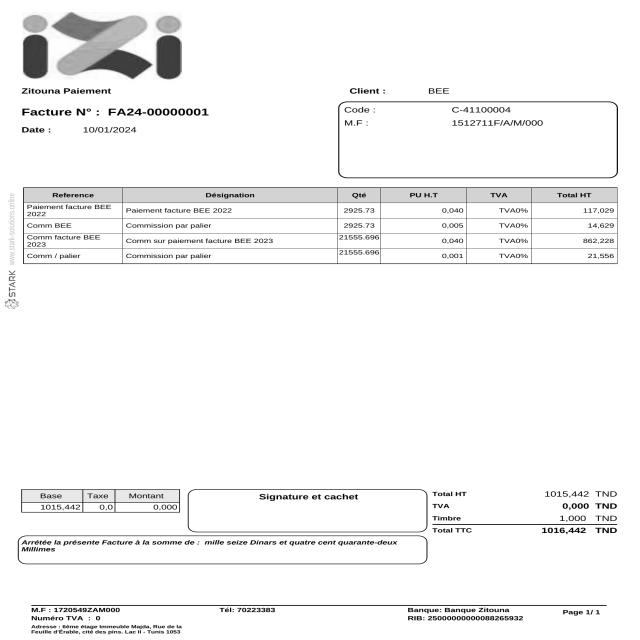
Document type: Invoice